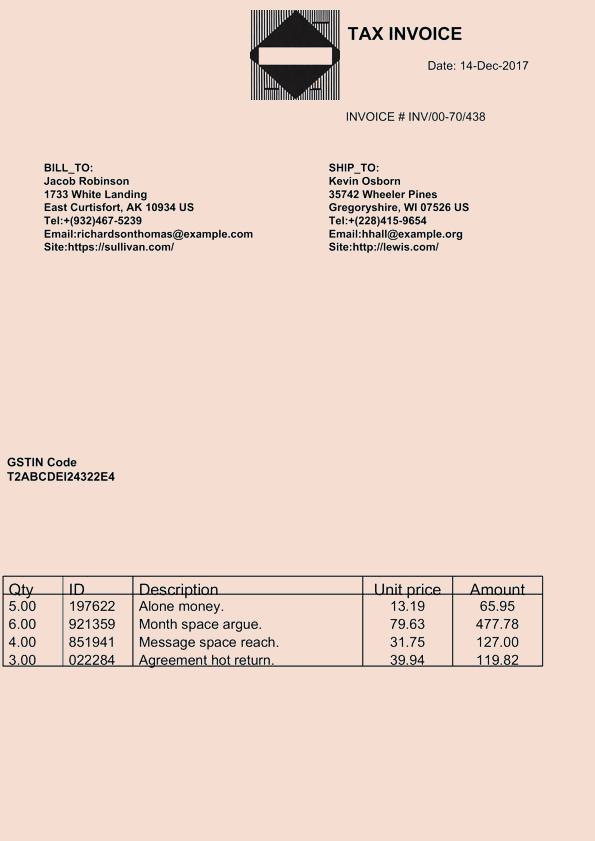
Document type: Invoice